Patient: Male, age 9
A 9-year-old neutered male domestic shorthair cat from Maricopa County in Arizona, weighing 4.6 kg (10.1 lbs) was presented to the Companion Animal Clinic at Midwestern University College of Veterinary Medicine (MWU-CVM) for evaluation of a 7-day history of progressive hind limb paraparesis. The cat lived inside the owner's residence and did not venture outside. Seven days before presentation to the MWU-CVM, the cat was evaluated by the primary care veterinarian for a 12-h history of right hind limb paresis. Physical examination revealed decreased patellar and withdrawal (flexor) reflexes of the right hind limb. The remainder of the examination was deemed unremarkable. The cat was administered dexamethasone (0.4 mg/kg subcutaneously once) and discharged with prednisolone (1.6 mg/kg PO q24h) for the purpose of empirically treating a presumed spinal cord disorder with suspected underlying spinal cord edema. The primary care veterinarian evaluated the cat 6 days later, at which time, the left hind limb had become moderately paretic and the right was unchanged. A complete blood count (CBC) and serum chemistry revealed no clinically relevant abnormalities.
Physical examination findings upon presentation to the MWU-CVM (day 1), included heart rate of 210 beats/minute, respiratory rate of 30 breaths/minute, and a normal temperature 100.5 F (38.1 C). Cardiothoracic auscultation did not reveal a murmur, arrhythmia, or abnormal lung sounds. There was no history of respiratory abnormalities (e.g., cough, dyspnea, tachypnea, cyanosis). Neurologic examination performed by a board-certified veterinary neurologist (JE) found ambulatory hind limb paraparesis and intact withdrawal reflexes. There was severely decreased voluntary ambulation on the right hind limb and moderate decrease in the left hind limb, with severe gluteal and hamstring muscle atrophy. Hind limb spinal reflexes were intact with increased patellar reflexes. The cutaneous trunci reflex was normal, and the cat vocalized on palpation of L1-L4. The remainder of the examination was unremarkable and neurolocalization supported a T3-L3 myelopathy. Primary differential diagnoses considered included spinal neoplasia (e.g., meningioma or lymphoma), intervertebral disc disease, a vascular event, infectious causes (feline infectious peritonitis, feline leukemia virus (FeLV), coccidioidomycosis, toxoplasmosis), or another inflammatory disorder. Three-view spinal and thoracic radiographs were procured and showed a diffuse miliary pattern (structured interstitial pattern) consisting of numerous small, ill-defined soft tissue nodules (~3 mm) within all lung lobes (Figure 1A). There was also a small broad-based soft tissue structure dorsal to the cranial sternum in the region of the sternal lymph node. The remaining thoracic structures were unremarkable. The lateral radiographs of the lumbar spine showed a widening of the vertebral canal associated with the L4 vertebral body, but there was no permeative/moth-eaten lysis to the bone. A commercial ELISA-based kit (SNAP Feline Triple Test, IDEXX, Westbrook, Minnesota) was negative for detection of antibodies for feline immunodeficiency virus and negative for FeLV and Dirofilaria immitis antigen. Tests for Toxoplasma gondii and Coccidioides spp. IgM and IgG serum antibody titers were submitted (Protatek Reference Laboratory, Mesa, Arizona). The cat was discharged with prednisolone (unchanged dosage) as the only medication.
The cat was presented again on day 4 for thoracic and spinal computed tomography (CT; CT Scanner, Syngo VC 40 16-slice, Siemens Healthcare, Germany). On examination, voluntary movement of the hind limbs was now absent. The previous paraparesis had progressed to paraplegia with decreased, but present deep pain sensation to both hind limbs. The diffuse miliary pulmonary pattern was confirmed with the CT scan (Figures 2B,C). There was also mild enlargement of the tracheobronchial lymph nodes, cranial mediastinal lymph nodes, and sternal lymph node (Figure 2A). In the pre-contrast series, there was an isoattenuating widening of the spinal cord silhouette dorsal to the vertebral body of L4 (Figure 3A). The focal widening had a diffuse, homogeneous enhancement with distinct borders. There was an expansile widening of the spinal canal dorsal to L4 associated with the strongly contrast-enhancing mass (Figures 3B,C).
Cytologic interpretation of samples obtained via fine needle aspiration of the lung and sternal lymph node revealed pyogranulomatous inflammation with Coccidioides spp. spherules and endospores (Figures 4A,B). Cisternal cerebral spinal fluid (CSF) was examined cytologically and revealed a nucleated cell count of 1 cell/muL (normal, <8 cells/muL), a red blood cell count of 2,470 cells/muL (reference, 0 cells/muL), and a total protein of 22.5 mg/dL (reference, <25 mg/dL). A total of 12 nucleated cells were present on the cytospin preparation and consisted solely of non-degenerative neutrophils. There were no infectious agents or evidence of neoplasia observed. The small amount of red blood cells in the CSF sample likely represented a slight blood contamination from the collection process and was not considered significant. Based upon the cytologic results from the lung lobe and sternal node, a suspected diagnosis of a spinal Coccidioides spp. granuloma was made. Magnetic resonance imaging (MRI) of the thoracolumbar spinal cord with emergent surgical decompression at a veterinary referral hospital with MRI capabilities was recommended, but the owner declined and elected to have an exploratory spinal cord decompressive procedure performed at the MWU-CVM. The cat was discharged with the following medications: fluconazole (10.9 mg/kg PO q12h) and prednisolone (unchanged dosage).
Scheduling conflicts resulted in the cat being presented for surgery 3 days later (day 7). Immediate surgical decompression is generally recommended for paraplegic patients or those with acute rapid deterioration of myelopathic signs as delay in surgical intervention could result in a poor prognosis. The neurological examination at presentation for surgery was unchanged from the previous evaluation. A right hemilaminectomy/spinal exploratory surgery at mid-body of L4 was performed (Supplemental Figure 1). No extradural lesion was present upon opening the window, but the spinal cord was focally swollen and discolored over the midbody of L4 (Supplemental Figure 1A). A durectomy was performed over the exposed spinal cord and revealed a swollen and discolored spinal cord segment (Supplemental Figure 1B). A myelotomy was performed that revealed an intra-medullary mass (Supplemental Figure 1C). The mass was approximately 0.75 cm, round, semi-firm, and was removed en bloc (Supplemental Figure 1D). The spinal cord ventral to the mass was bruised and substantially compressed, leaving an indent that gradually re-expanded as the mass was removed (Supplemental Figure 1D). The overall dark purple coloring of the spinal cord gradually improved (Supplemental Figure 1E). A small amount of dark coloration and hemorrhage remained at the center of the residual indentation. It was undetermined if the remaining indentation was due to compression from the mass or a focal area of myelomalacia. The excised mass was submitted for histopathology. The cat was hospitalized overnight with an indwelling urinary catheter. Treatments included: fentanyl (3 mug/kg IV CRI), Lactated Ringers solution (12 mL/h), dexamethasone (0.22 mg/kg IV q24h), cefazolin (22 mg/kg IV q8h), fluconazole (10.9 mg/kg PO q12h), and 7.2% NaCl (5 mL/kg IV q6h). Hypertonic saline was administered because it accelerates the reduction of spinal cord edema and stabilizes neuronal function in cases of acute, severe spinal cord injury.
The day after surgery (day 8), the urinary catheter was removed. Minimal voluntary movement was noted in the right hind limb with good voluntary movement in the contralateral limb. Postural reactions were decreased in both hind limbs, but were improved compared to before surgery when they were absent. The following day (day 9), the cat was able to use the left hind limb to stand and ambulate, but there was still minimal movement in the right hind limb though, there was improvement in muscle tone. There was normal tactile placing and proprioception in the left hind limb with absent postural reactions in the right. Histopathology of the excised mass showed that normal spinal cord architecture was obscured by mixed inflammation dominated by epithelioid macrophages, few multinucleated giant cells, neutrophils, and fewer, often perivascular, lymphocytes and plasma cells. Admixed within the inflammatory cells were frequent hyperemic reactive vessels and numerous circular spherules that measured up to 33 mum in diameter with a thin 1 mum refractile capsule that surrounded combinations of central basophilic stippling, vacuolation, and packed with 2-3 mum diameter endospores (consistent with Coccidioides spp.). Occasionally, the spherules were degenerate with externally released endospores. At the periphery of sections, residual neuroparenchyma contained gemistocytic astrocytes, acute hemorrhage, degeneration, and malacia (Figures 4C,D). Serologic test results for Toxoplasma gondii (IgM and IgG negative) and Coccidioides spp. (IgM negative, IgG 1:4) also returned. The cat was discharged (2 days after surgery) on day 10, at which time, there had been considerable improvement. The cat was mobile using the left hind limb, which demonstrated moderate paresis. The right hind limb had good extensor tone, but still was without voluntary movement. The medications prescribed at discharge included fluconazole (unchanged dosage) and prednisolone (gradually weaned and discontinued 14 days later).
The cat was presented for planned evaluations on days 20 and 35. The surgical incision was unremarkable on day 20. Neurologic findings at both examinations were similar; the cat was ambulatory in the hind limbs with a mild to moderate hind limb ataxia and right hind limb paresis. Postural reactions to the left hind limb were nearly normal but delayed to the right hind limb. Spinal reflexes to the left hind limb were normal, but the withdrawal reflex to the right hind limb was mildly decreased. The cutaneous trunci reflex was normal and the cat was only mildly reactive on spinal palpation over the surgery site (Supplemental Video 1).
A serum chemistry, CBC, Coccidioides spp. antibody titers (Protatek Reference Laboratory) and thoracic radiographs were performed on day 35. The Coccidioides spp. IgM remained negative and there was a one-fold reduction in IgG titer (1:2). Thoracic radiographs revealed an improvement to the miliary pulmonary pattern with static sternal lymphadenomegaly (Figure 1B). The CBC and serum chemistry were unremarkable. Medications at the time of discharge included fluconazole (unchanged dosage) and gabapentin (3.0 mg/kg PO q12h, as needed for pain).
On day 140, the cat was presented for a planned evaluation and the owner reported the cat had become fully ambulatory and recently started to climb a "cat tree" in the home. Neurologic examination revealed mild ataxia in the right hind limb with slight toe-dragging. The postural reactions in the right hind limb were still decreased (Supplemental Video 2). Serum chemistry, CBC, Coccidioides spp. antibody titers, urinalysis, and thoracic radiographs were performed. The Coccidioides spp. titers remained similar (IgM negative, IgG 1:4) (Antech Diagnostics, Irvine, California) and the CBC, chemistry, and urinalysis were unremarkable. Thoracic radiographs revealed improvement of the miliary pattern with fewer pulmonary nodules and the remaining soft tissue nodules were less distinct. The sternal lymphadenomegaly was still identifiable and similar to the previous study (Figure 1C). Fluconazole was continued unchanged and gabapentin was discontinued 30 days later.
The cat was presented for an additional recheck evaluation on day 310. The owner reported that since the last examination, the cat ambulated normally, was able to jump to the second tier of the "cat tree", and run, but occasionally limped on the right hind limb. Neurologic examination revealed continued mild improvement with ambulation to both hind limbs with mild paresis of the right hind limb that occasionally "knuckled" while walking. Postural reactions on the right hind limb were slightly delayed but normal in the remaining three limbs (Supplemental Video 3). Serum chemistry, CBC, Coccidioides spp. antibody titers (Antech Diagnostics), urinalysis, and thoracic radiographs were performed. The Coccidioides spp. titers were negative and the CBC and urinalysis were unremarkable. There was a mild increase in serum alanine transaminase activity (ALT; 196 IU/L, reference interval chemistry, 10-100 IU/L); all other measured chemistry analytes were unremarkable. Fluconazole was decreased (12 mg/kg PO q24h) and then discontinued approximately 4 months later (day 452). Thoracic radiographs at this time showed resolution of the pulmonary nodules (Figure 1D). A recheck assessment performed on day 463 revealed persistent proprioceptive ataxia and decreased postural reactions of the right hind limb (Supplemental Video 4). Coccidioides spp. antibody titers (Protatek Reference Laboratory) were similar (IgM negative; IgG 1:2). No medications were prescribed at discharge.
The last in-hospital recheck examination took place on day 739 (2 years). The owner reported that although there was some decrease in function of the right hind limb, it did not hinder normal activity. There were no systemic signs of illness that could be associated with Coccidioides spp infection (e.g., altered appetite and lethargy). On examination, the cat was ambulatory with a moderate shuffling gait associated with the right hind limb, with occasional knuckling. Postural reactions and spinal reflexes to the right hind limb were delayed to absent. Evaluation of the left hind limb was unremarkable (Supplemental Video 5). The functional deterioration of the right hind limb was within the spectrum of reasonable expectation 2 years after a severe spinal cord injury. Coccidioides spp. antibody titers (Protatek Reference Laboratory) were repeated and were unchanged from previous results (IgM negative; IgG 1:2). Given there were no significant clinical changes, other than what might be expected over time, no specific treatment was recommended.
Keywords: central nervous system, coccidioidomycosis, disseminated, feline, fluconazole, neurosurgery
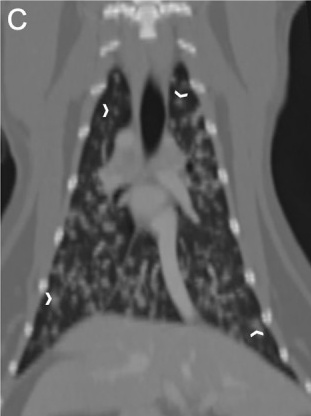
Image caption: Computed tomography of the thorax in a cat with a compressive Coccidioides spp. spinal granuloma before surgery or administration of fluconazole. Dorsal plane reconstruction with bone window display. There were numerous, irregular, small soft tissue nodules (white chevrons) within all lung lobes.